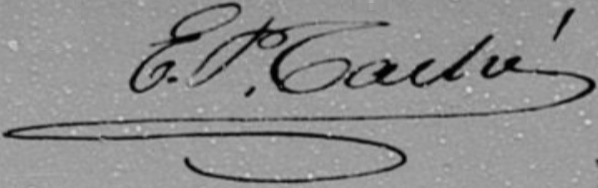
Signature of: étienne paschal taché